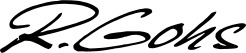
Signature of: rolf gohs